Question: How is the history relevant to the case?
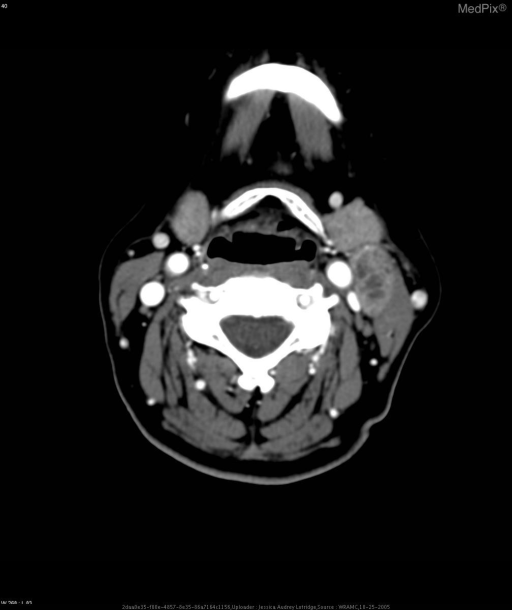
Answer: The patient's history of HPI: Presented with a 6 month hisotry of an asymptomatic left neck mass s/p failed course of abx therapy and two non-diagnostic FNAs.

PMH: Denies any h/o CA, XRT, chemo.  Denies any h/o heart dz, lung dz, DM, SLE, scleroderma, or IBD.

PSH: T&A at 6; BTL at 41; Right foot surgery at 51.

FHX: mom h/o uterine and colon CA; 3 sisters h/o breast CA; sister h/o uterine CA; sister h/o breast and kidney CA, died at 52; brother died of lung CA at 52

Allergies: NKDA

Meds: Tylenol

SHx: G4P4, postmenopausal; lifetime non-smoker, non-drinker; no significant travel or occupational exposure history

ROS: Pos for globus sensation.  Denies weight loss, pain, hoarseness, dysphagia, constitutional symptoms. is key in understanding the case.